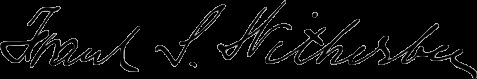
Signature of: frank s witherbee